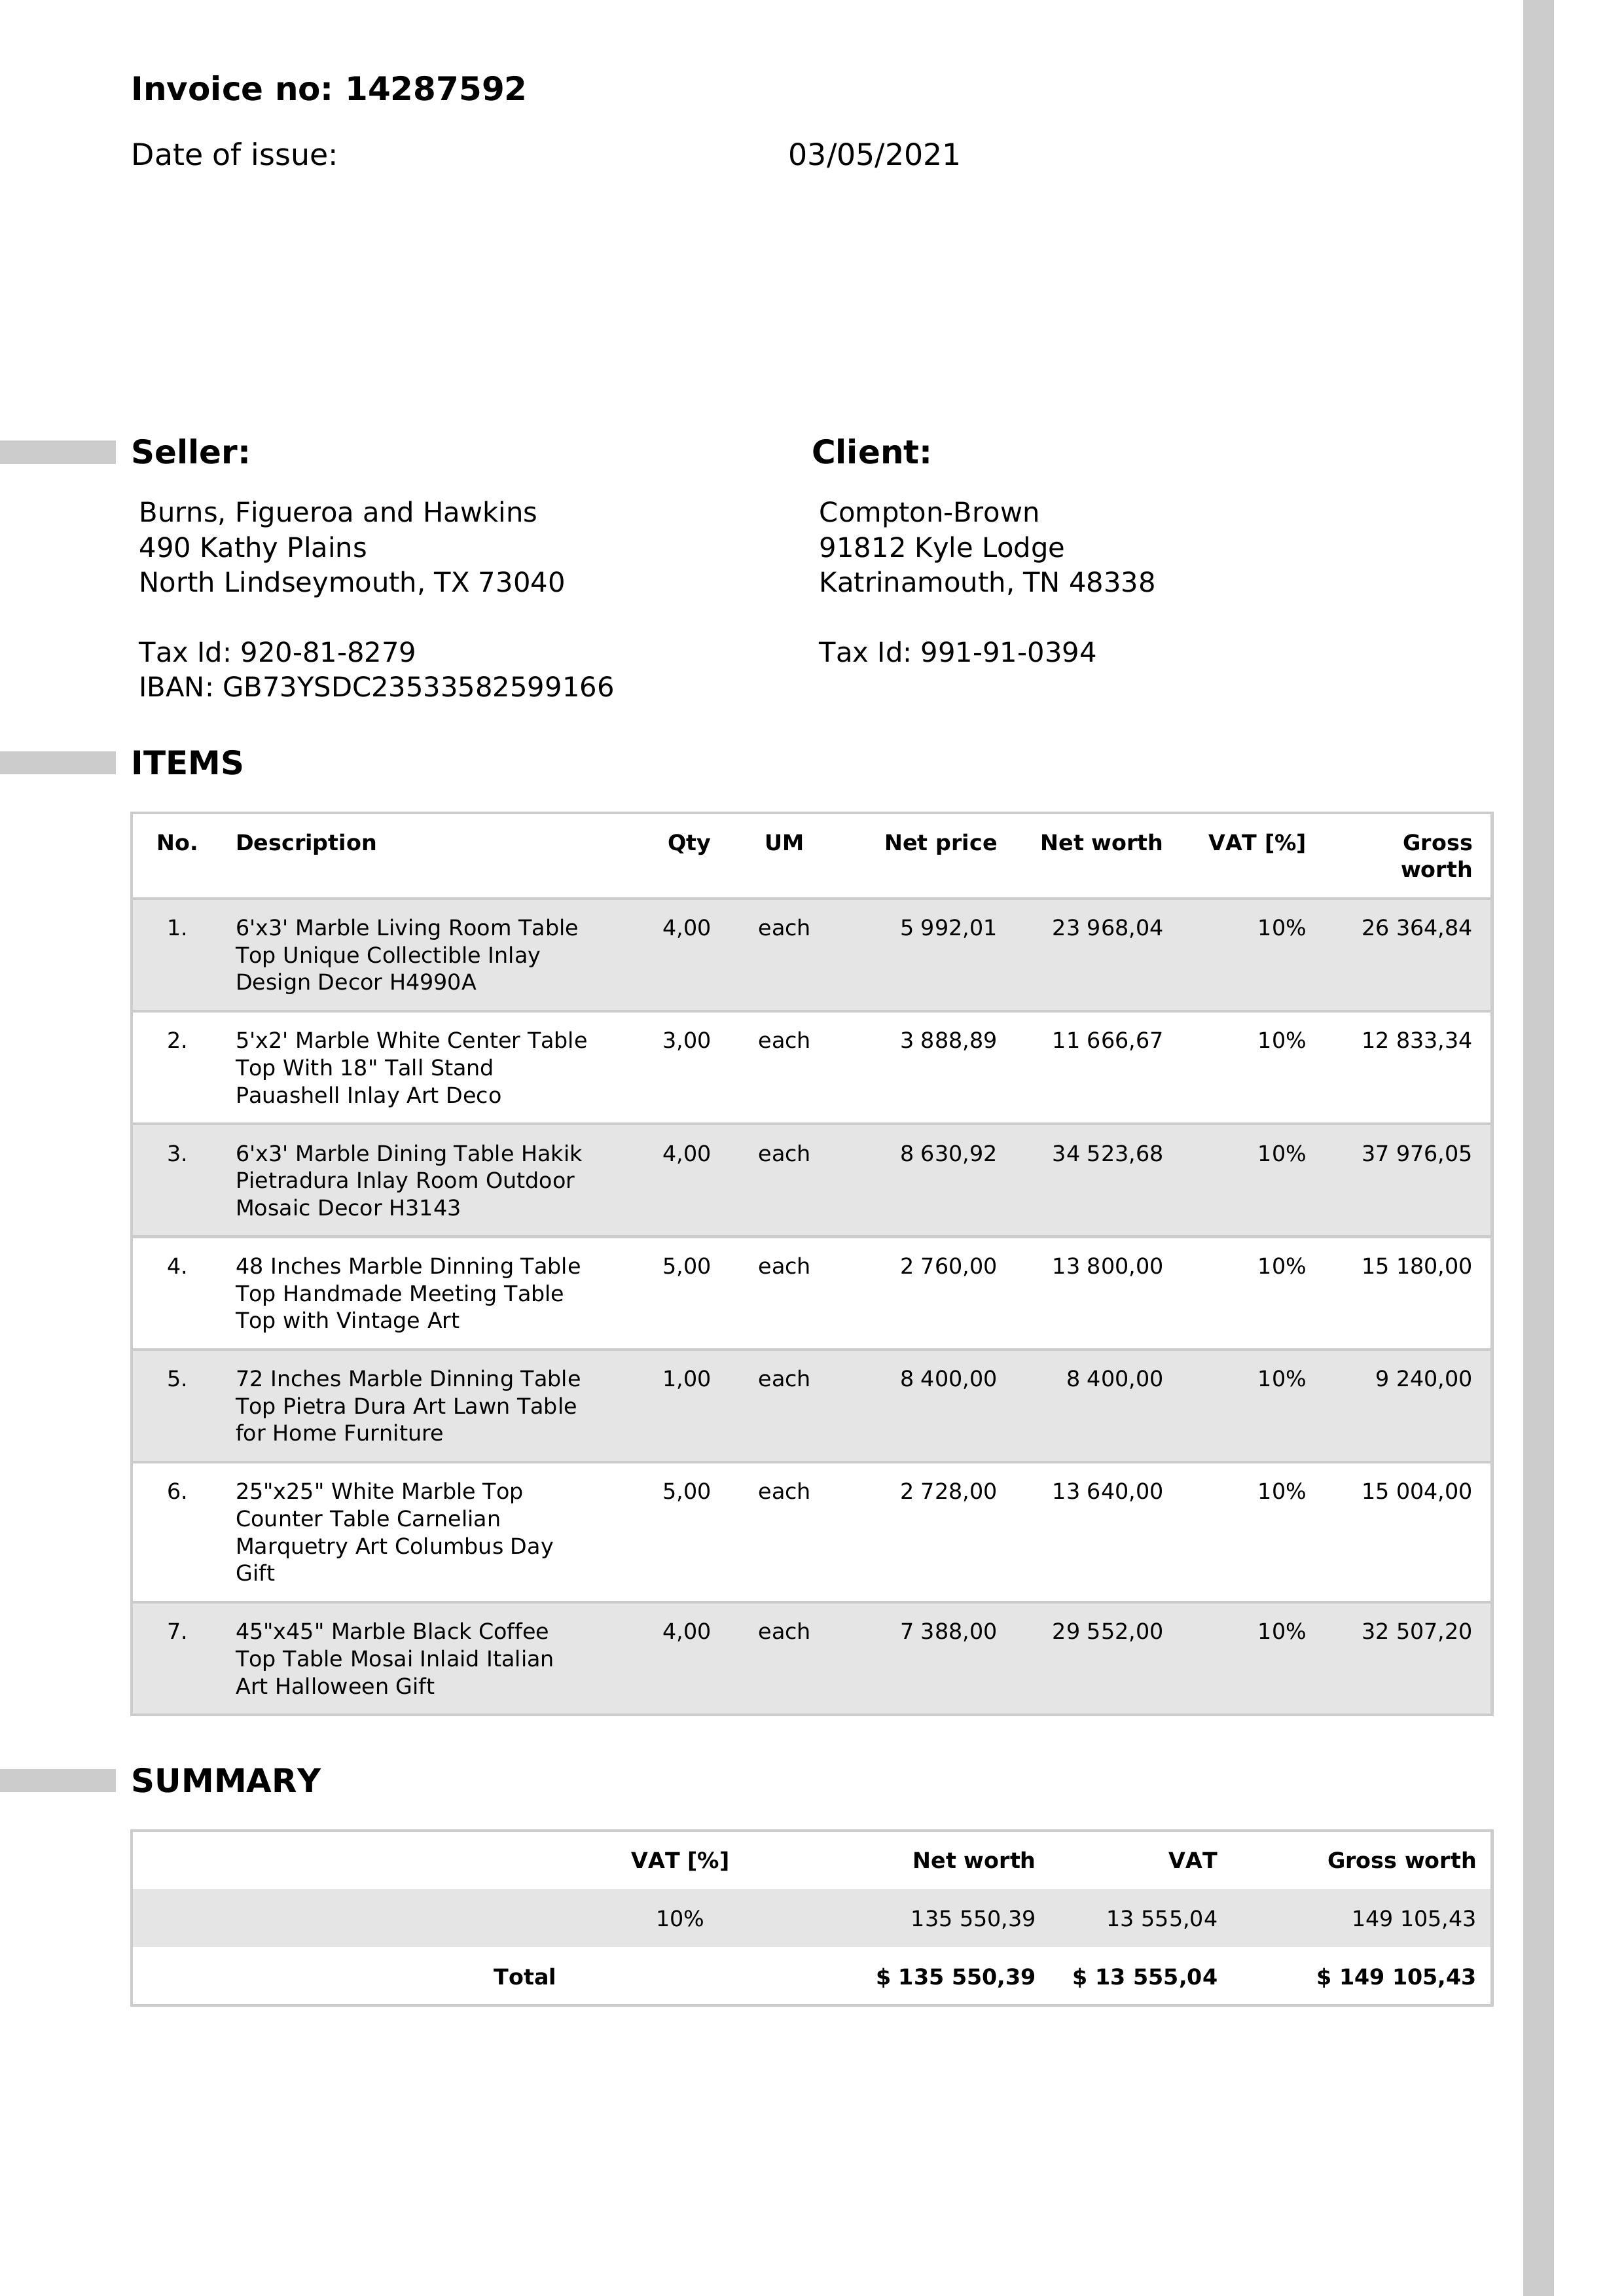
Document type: Invoice